Question: What type of tax is indicated in the document, personal property or real estate?
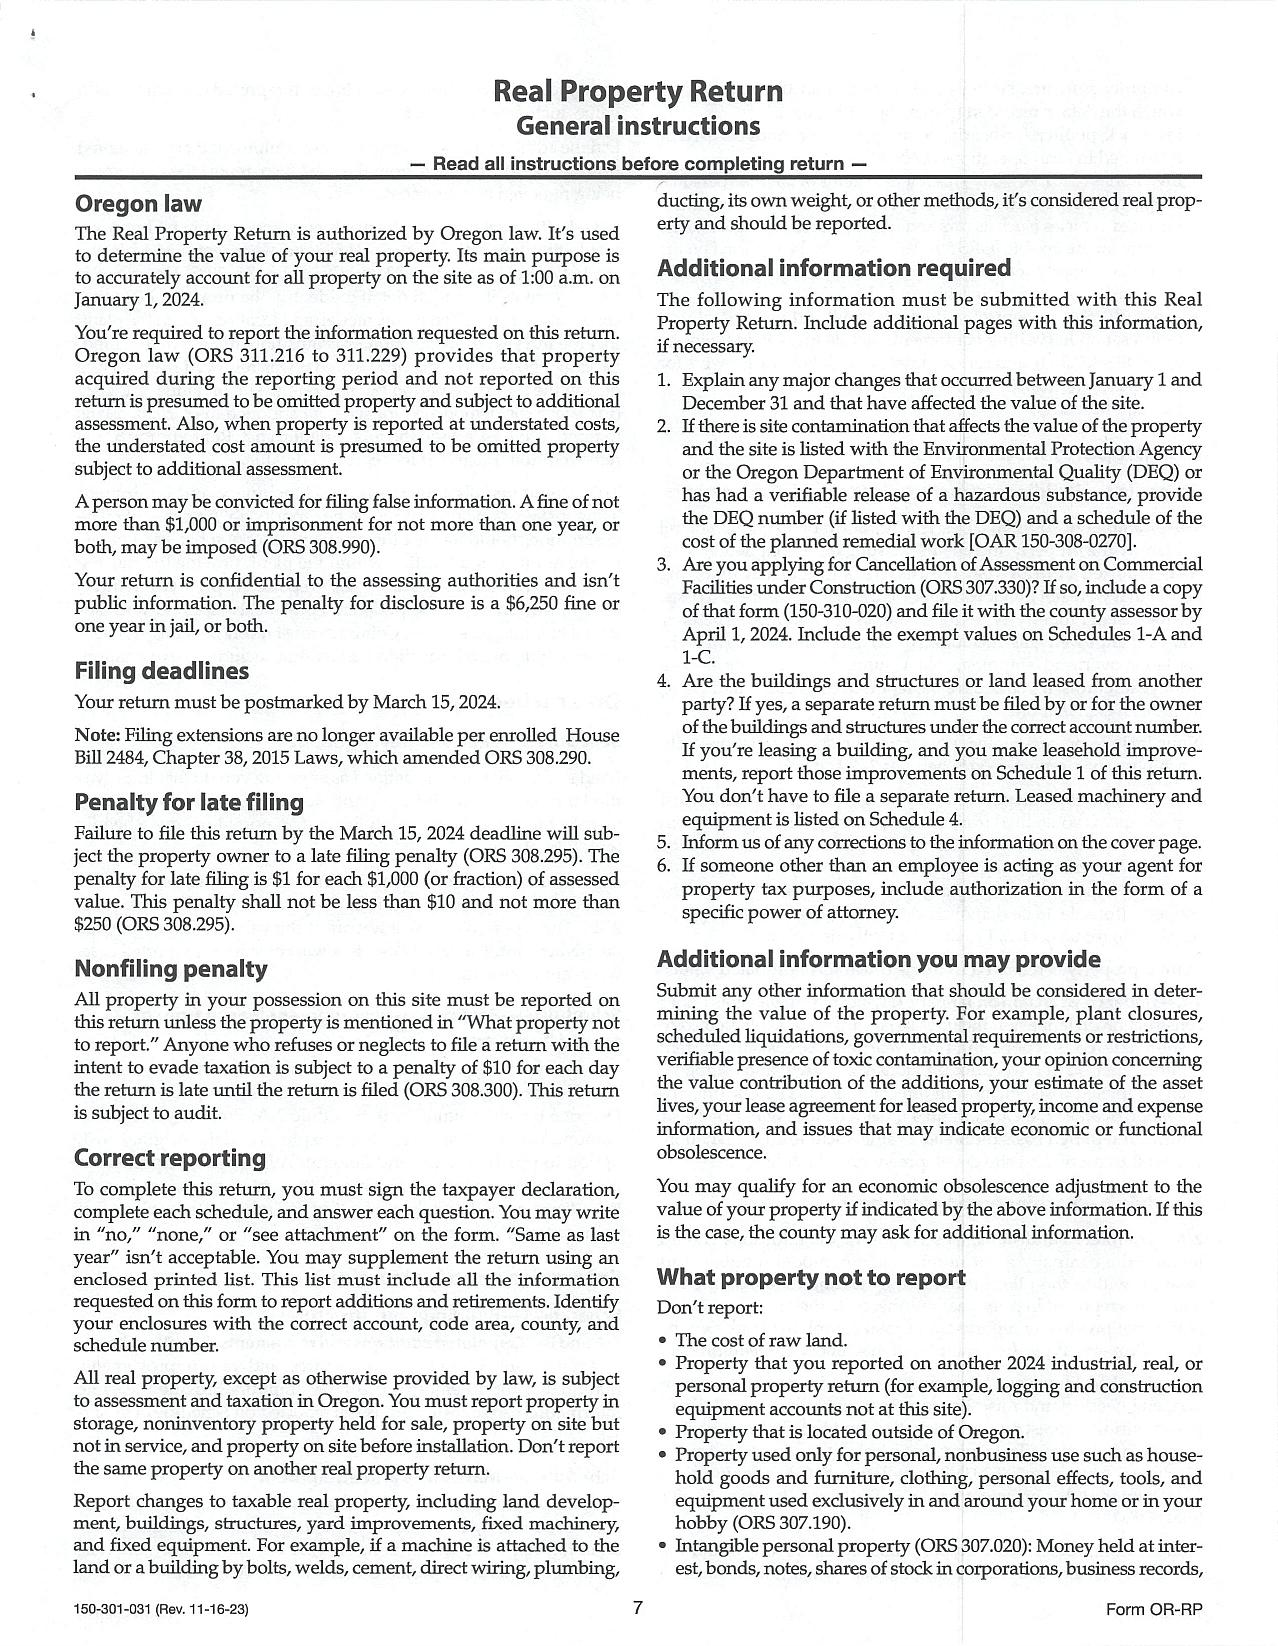
Answer: "Real Estate Tax"